Question: What is the property identification or parcel number listed?
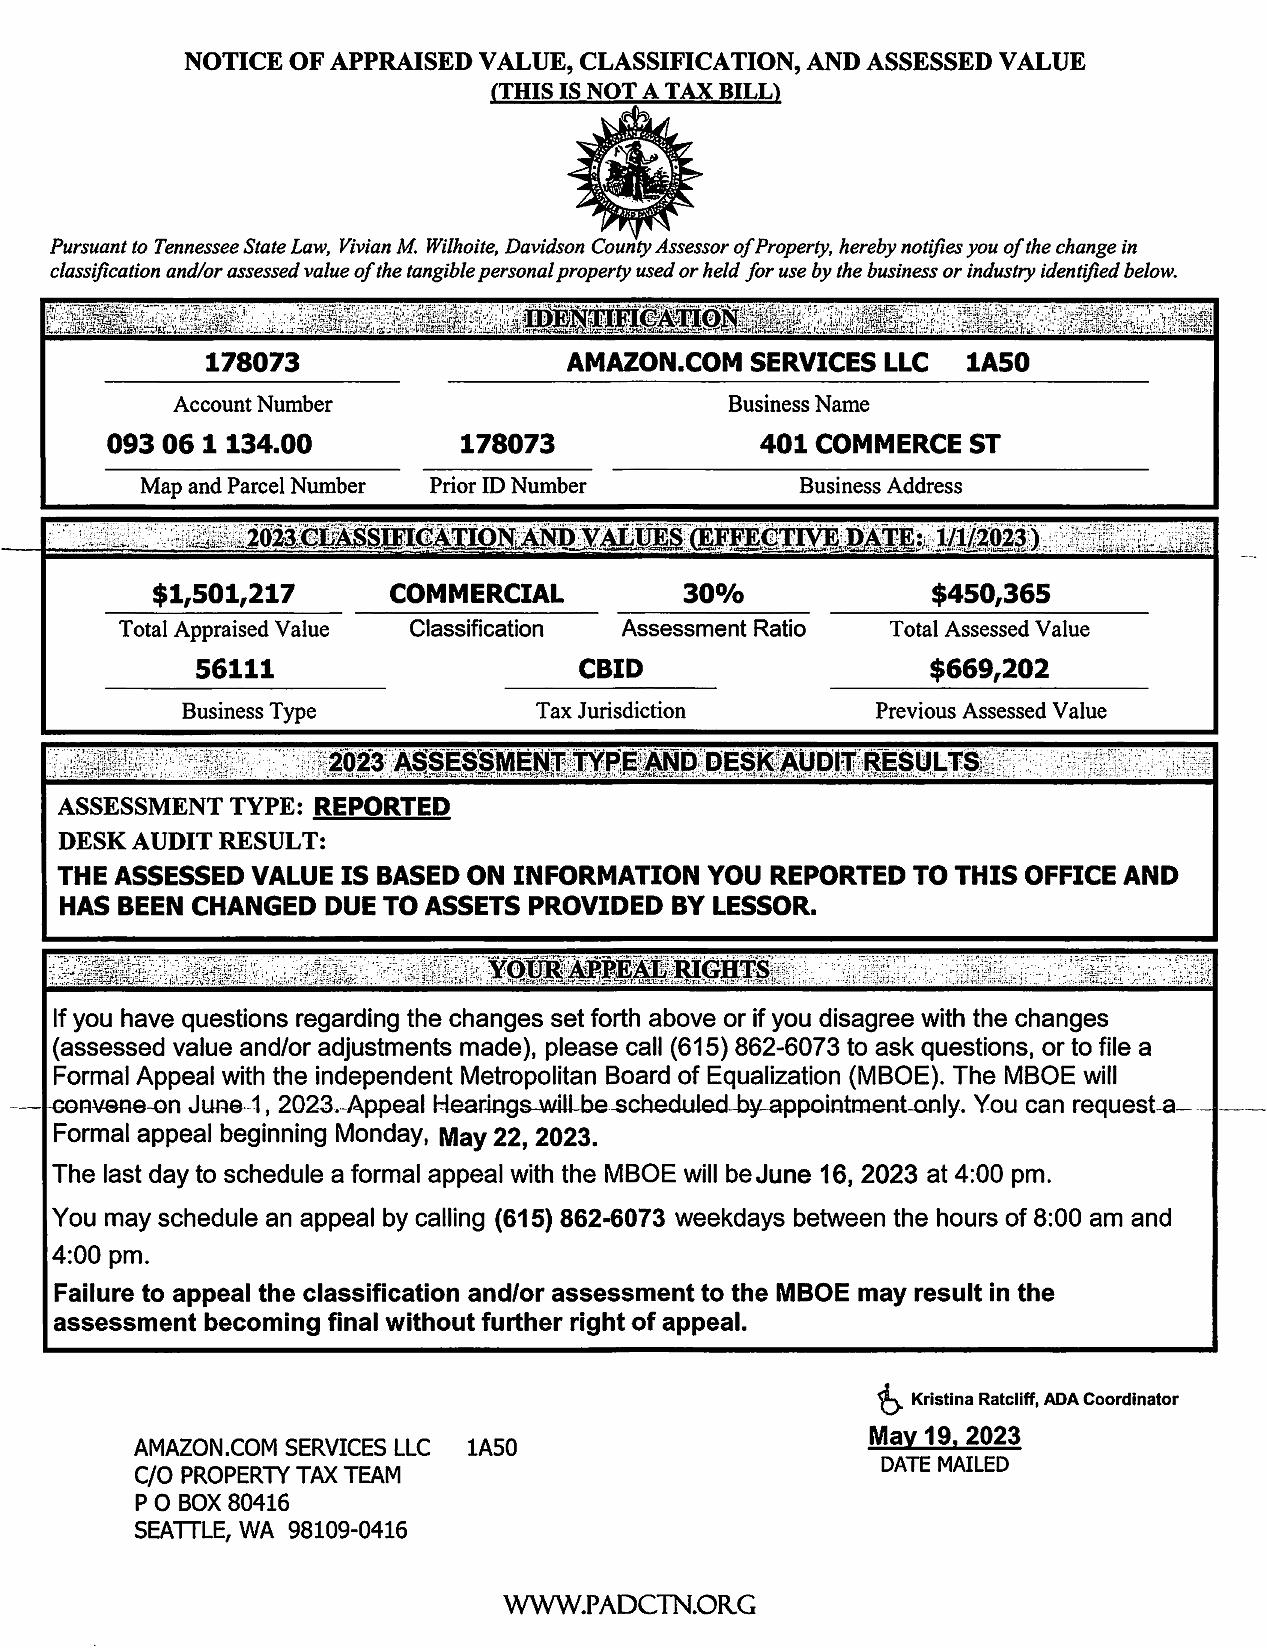
Answer: "093 06 1 134.00"